Question: How is the property described in the document?
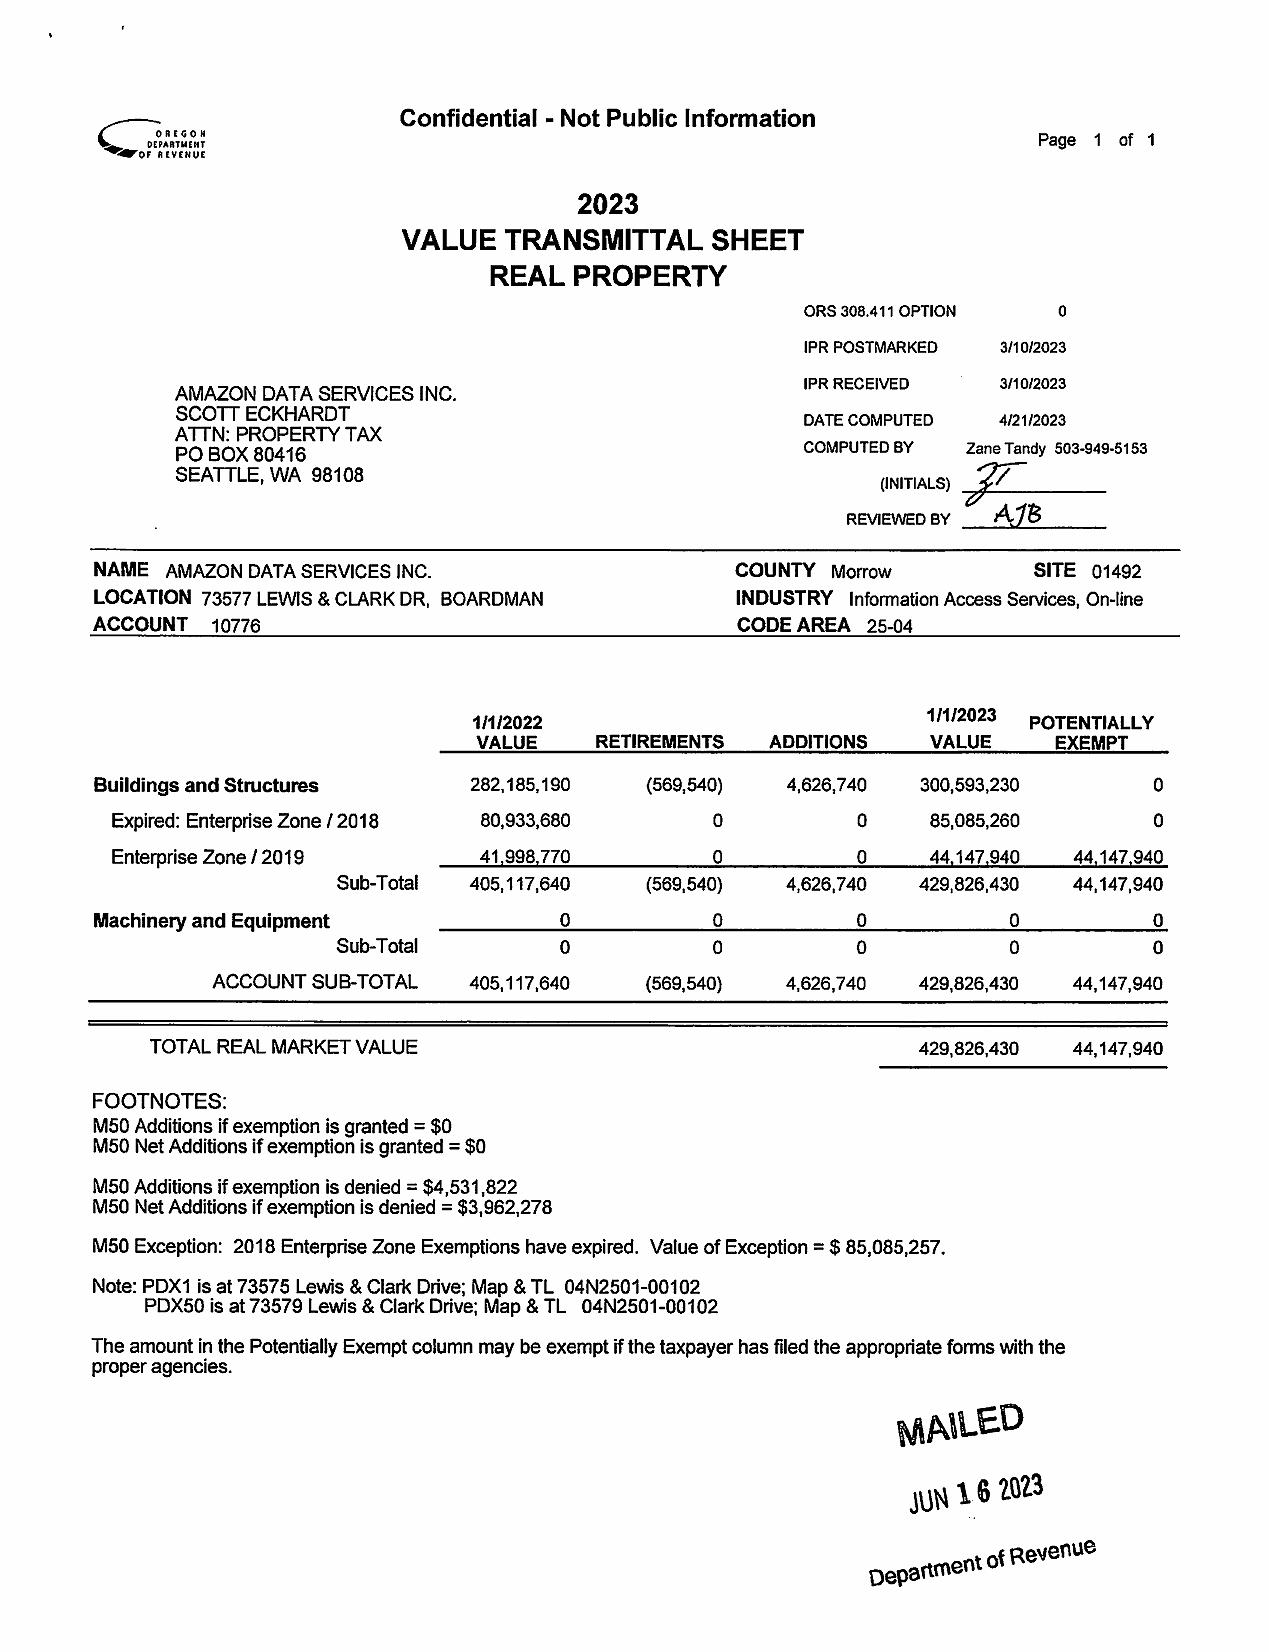
Answer: "Buildings and Structures"